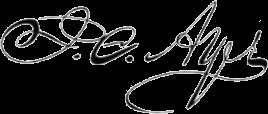
Signature of: james cook ayer